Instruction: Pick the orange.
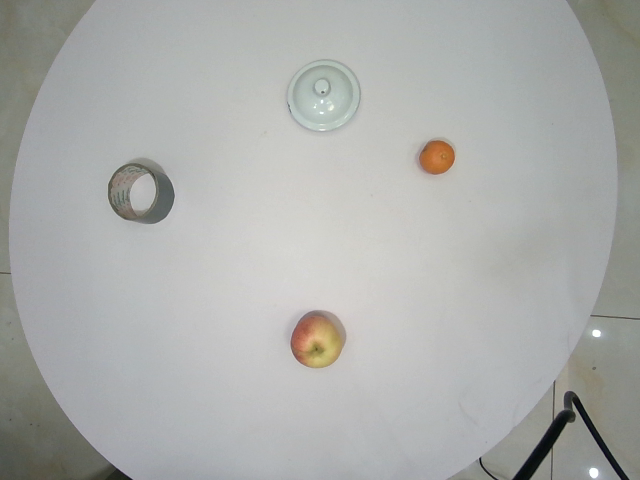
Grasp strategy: vertical